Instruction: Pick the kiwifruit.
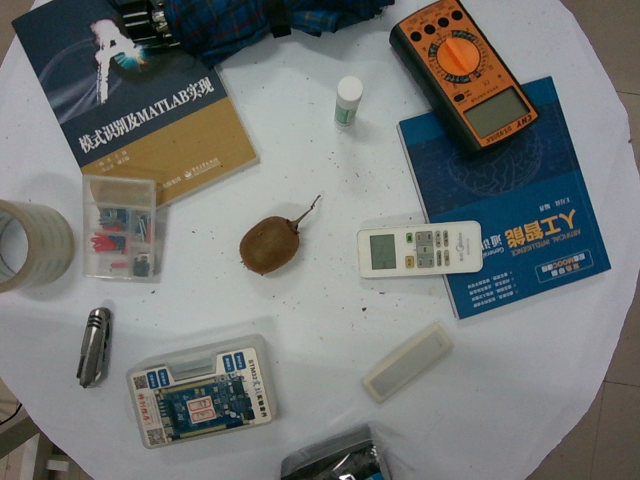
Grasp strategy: vertical